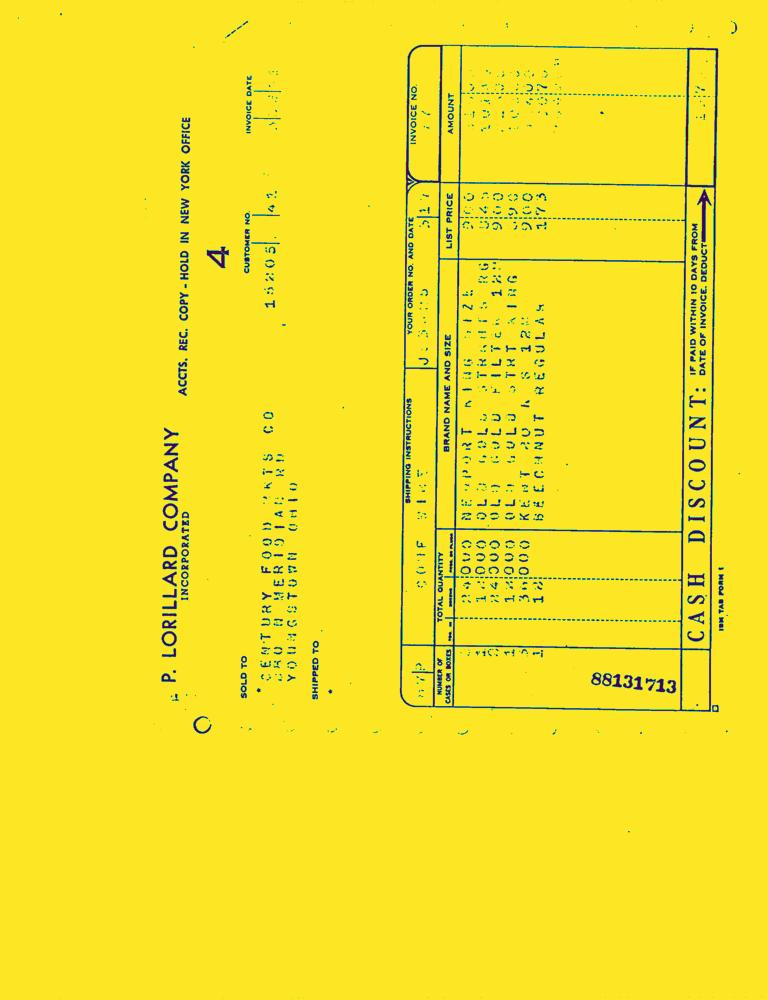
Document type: Invoice-Doc